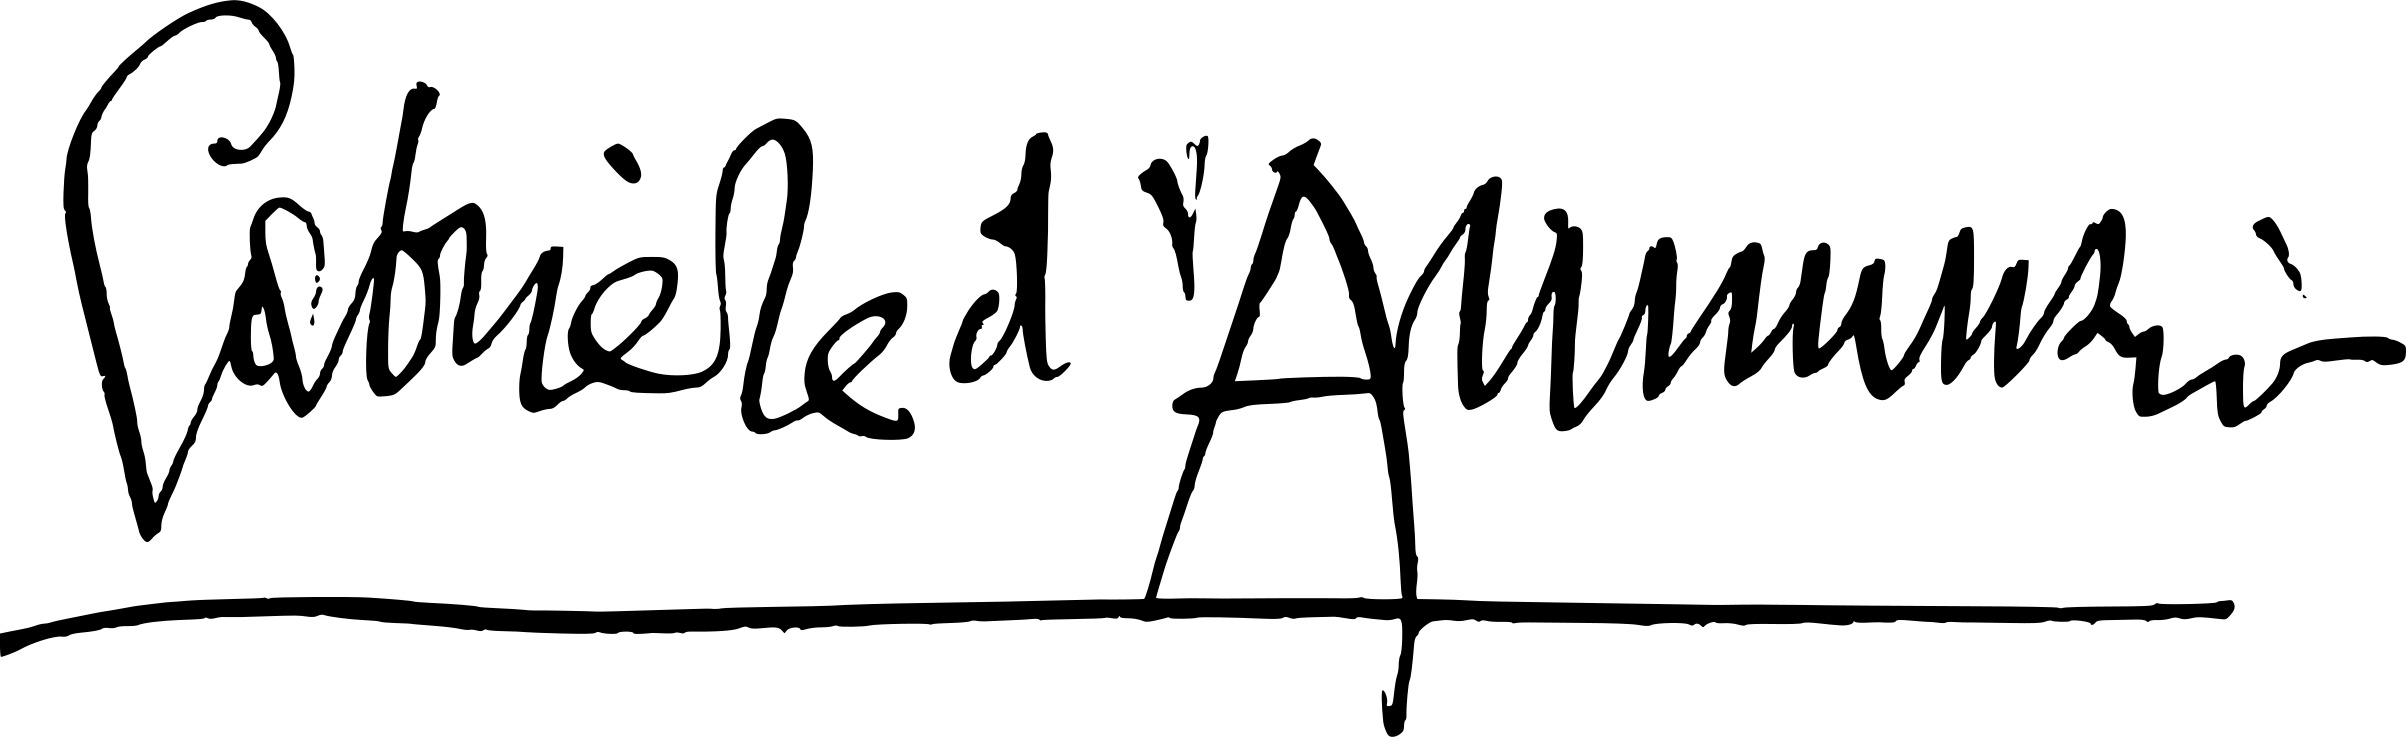
Signature of: gabriele d annunzio